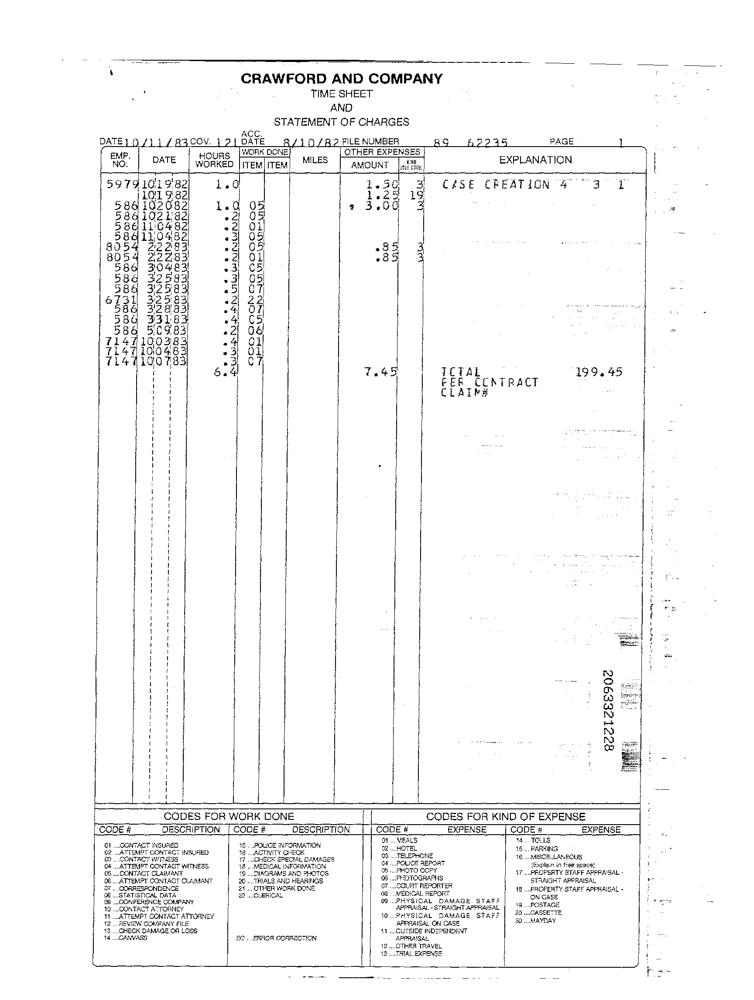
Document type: Invoice